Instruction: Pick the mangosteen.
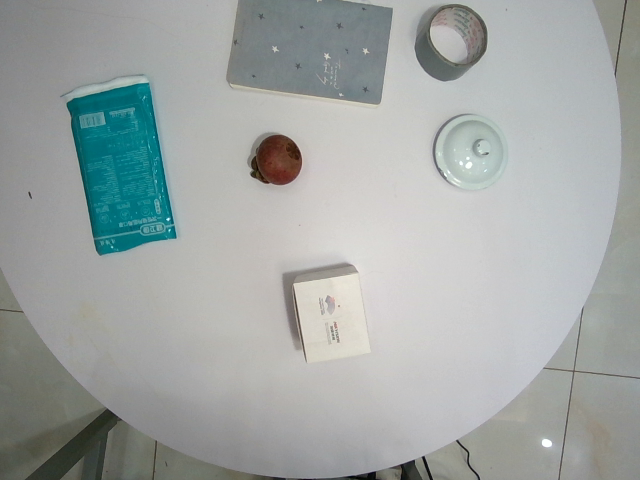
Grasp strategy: vertical